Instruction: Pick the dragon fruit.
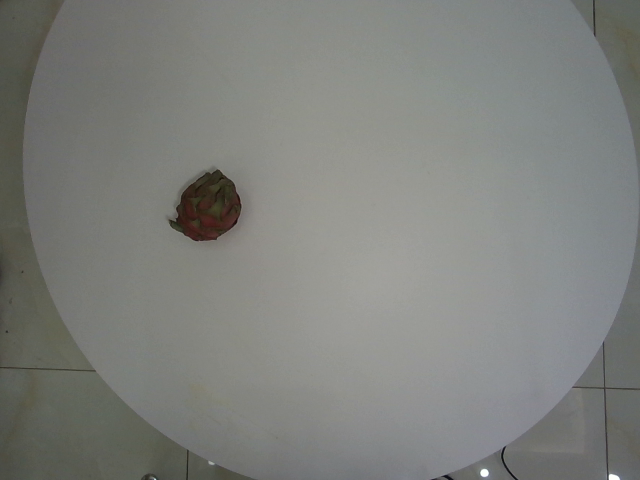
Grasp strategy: vertical